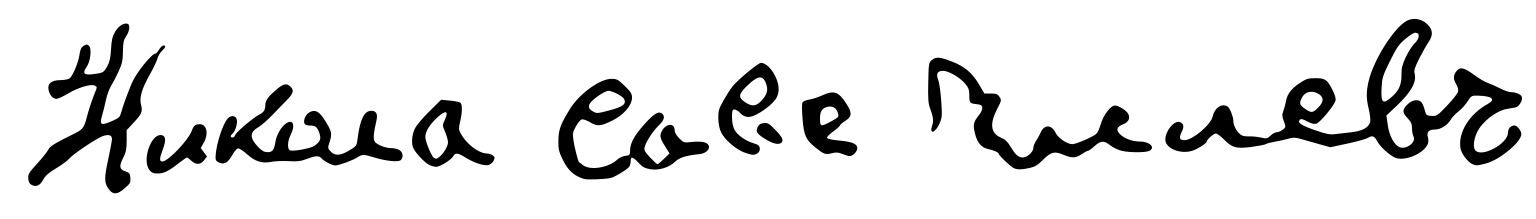
Signature of: nikola chilev